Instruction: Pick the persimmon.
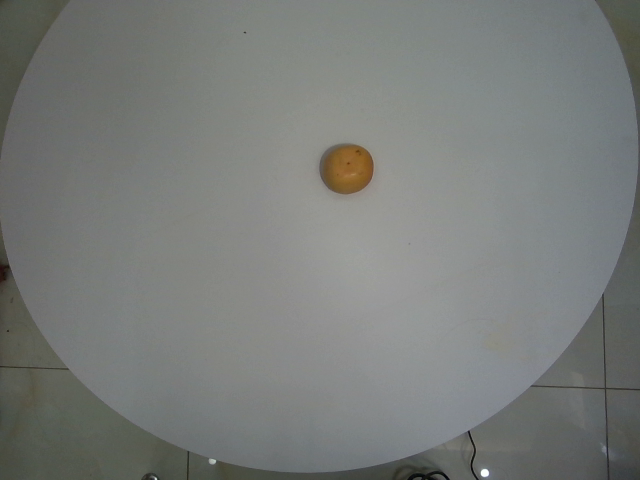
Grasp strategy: vertical